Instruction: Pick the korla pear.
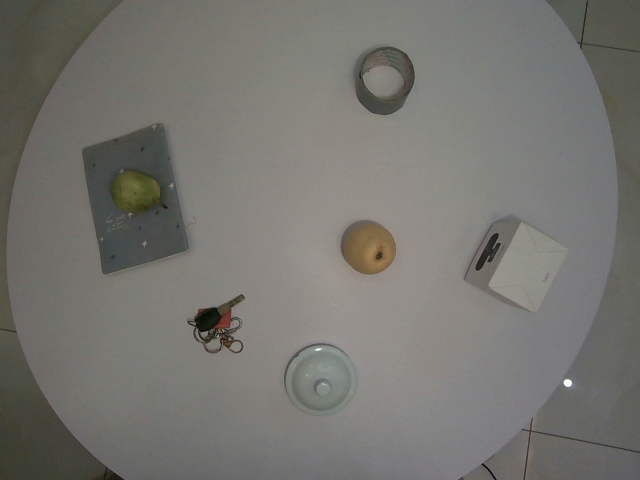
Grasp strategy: vertical